Question: What is the name of the tenant mentioned in the document?
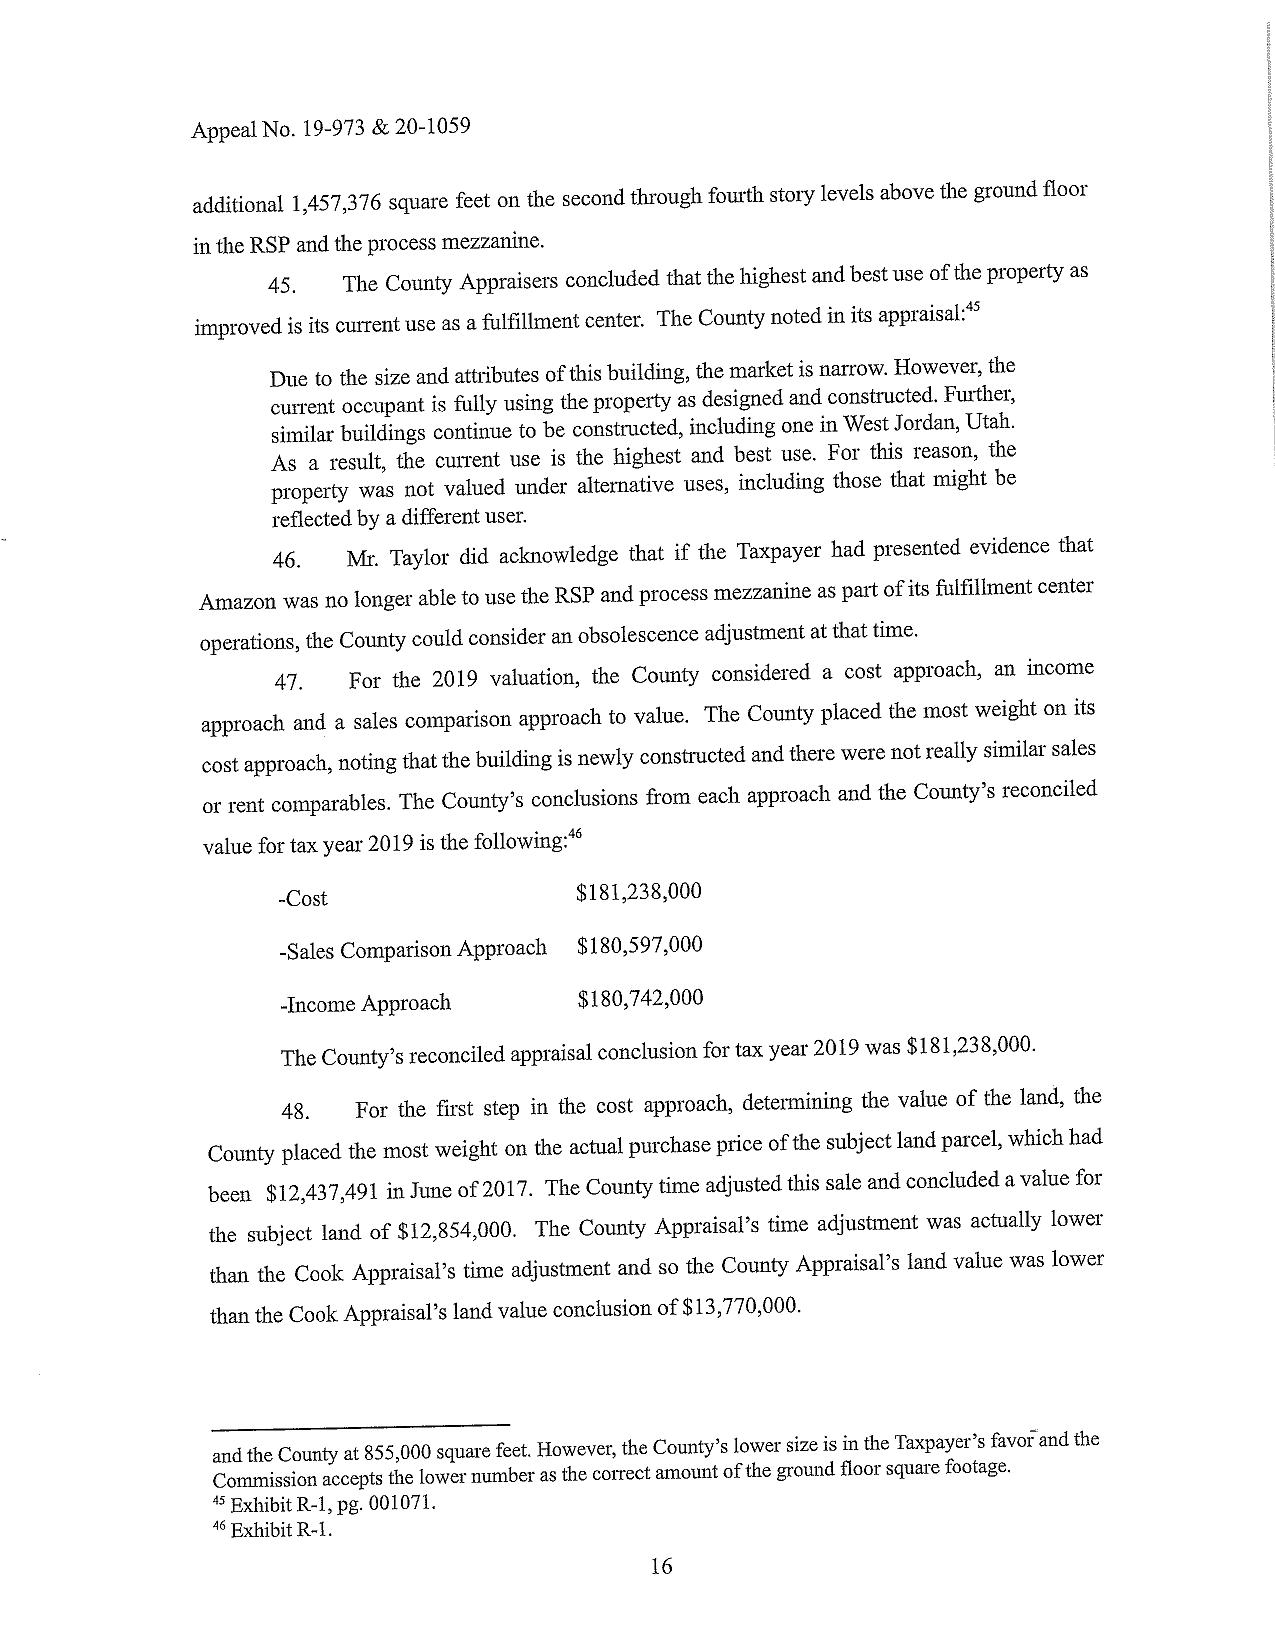
Answer: "Amazon"